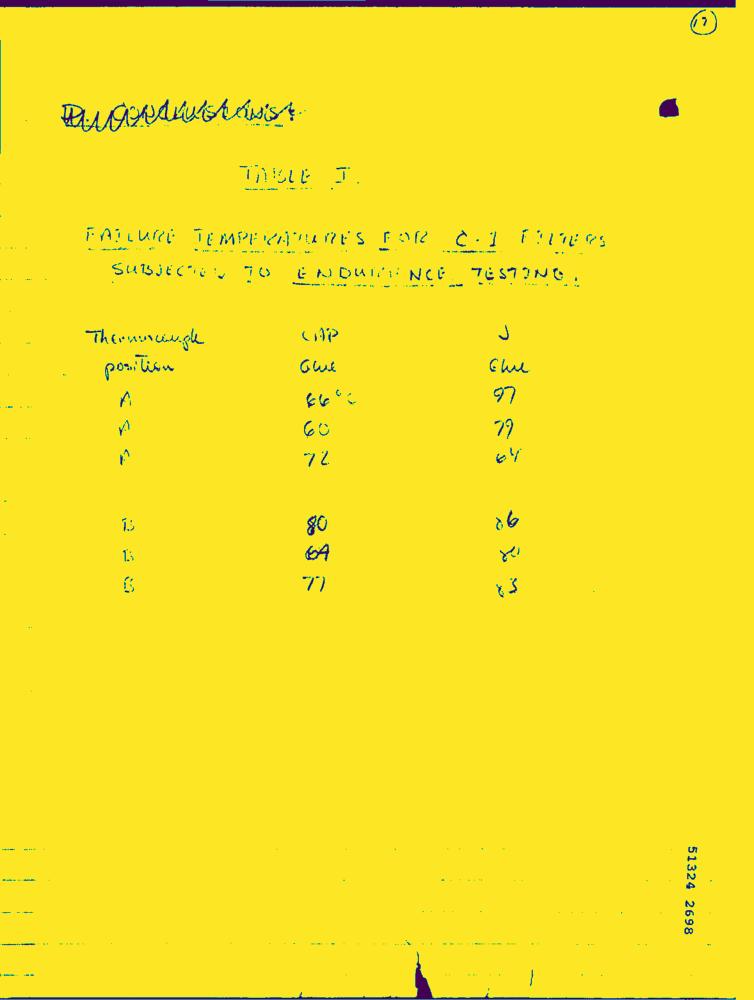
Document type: Hand-Written